Question: What is the potential diagnosis?
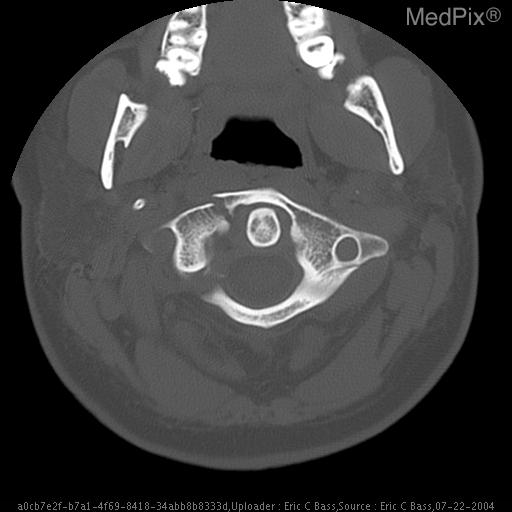
Answer: The possible diagnosis includes Fracture.